Question: How is the history relevant to the case?
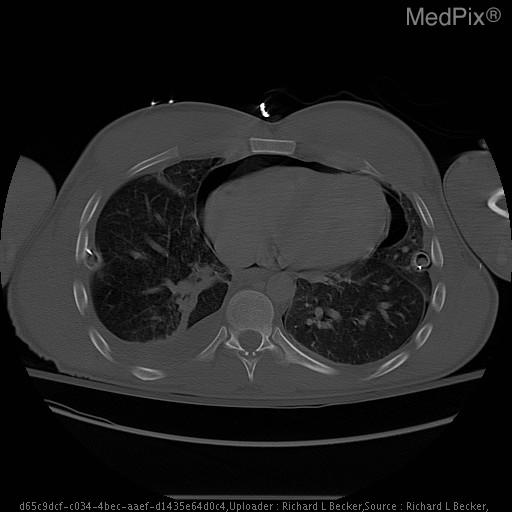
Answer: The patient's history of 22 y.o. man with a history of polytrauma, gun shot wound to chest, 2 weeks ago, status post multiple right thoracostomy tube placements. is key in understanding the case.